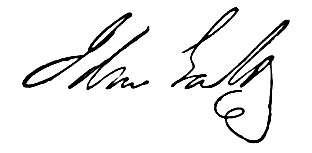
Signature of: john galt